Question: Explain the disease:
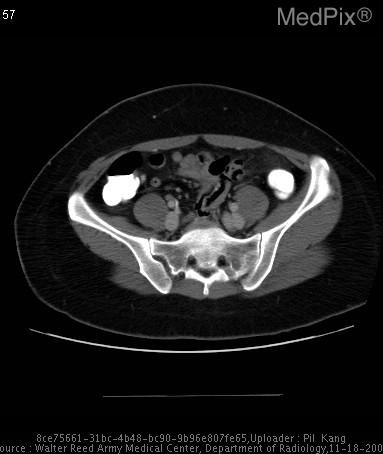
Answer: The disease is discussed as: Epiploic appendages are lobulated masses of fat attached to the serosal surface of the colon, and because of its fatty density, normally they cannot be distinguished from the mesenteric fat.  Only with ascites or perhaps with gross free air would one be able to distinguish a normal epiploic appendage.

Hyperattenuating ring sign has been described in the literature as a rather characteristic finding of epiploic appendagitis.  These epiploic appendages can torse at its attachment to the serosal surface of the colon and become infarcted and inflammated due to compromise of the vascular supply.  In this case, the inflammed peritoneum surrounding the epiploic appendage becomes thickened and evident on CT, drawing an apparent ring around the epiploic appendage.

Primary epiploic appendagitis has been reported in 2.5-7.1% of patients who are suspected clinically of having diverticulitis, and approximately in 1.0% of patients suspected of having appendicitis.